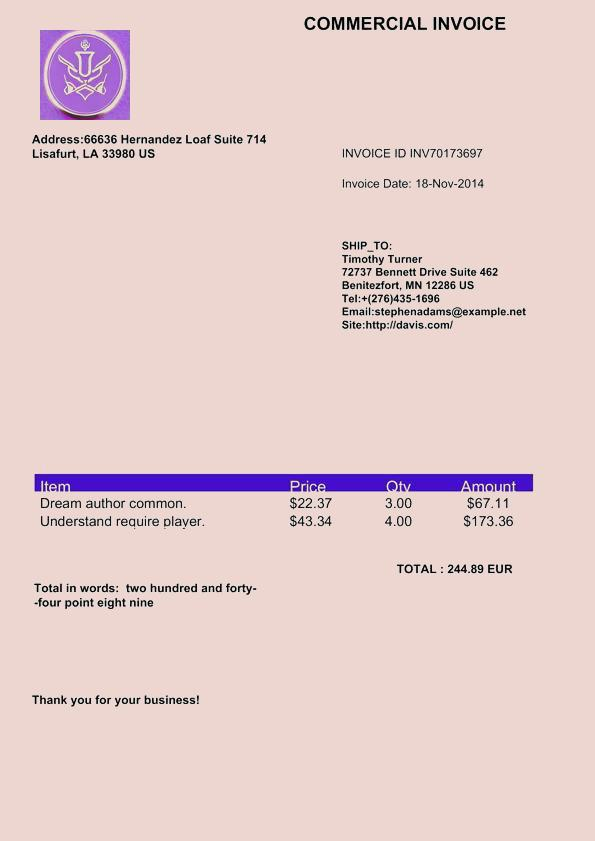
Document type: Invoice